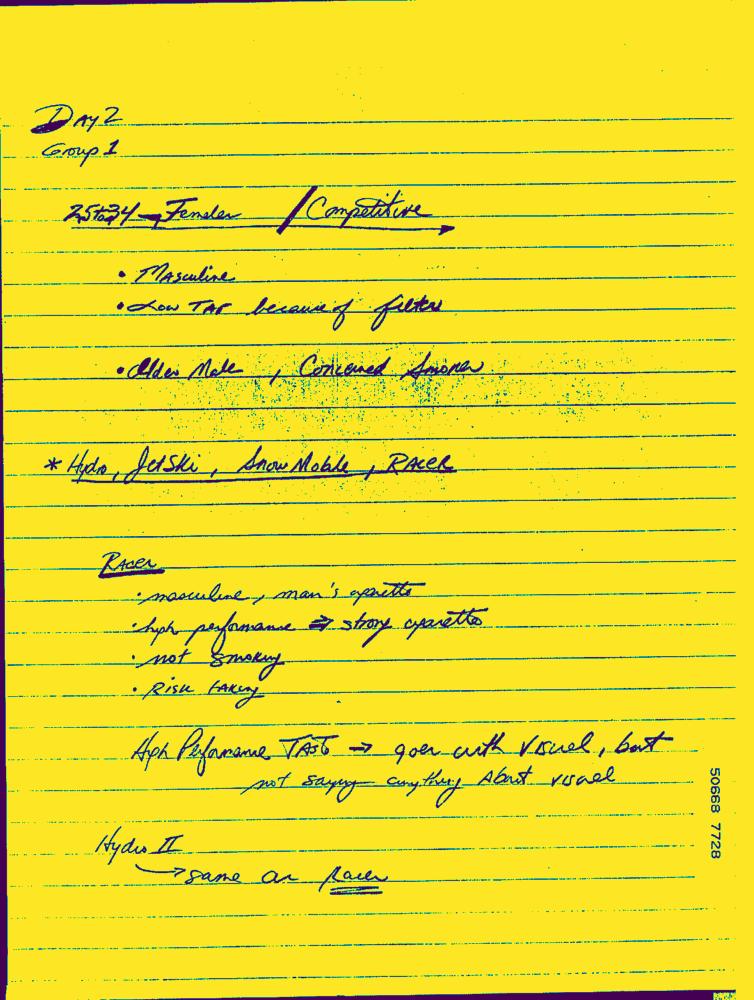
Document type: Hand-Written